Question: What could the diagnosis suggest?
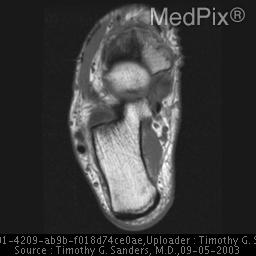
Answer: The possible diagnosis includes -Fracture
-Stress fracture.